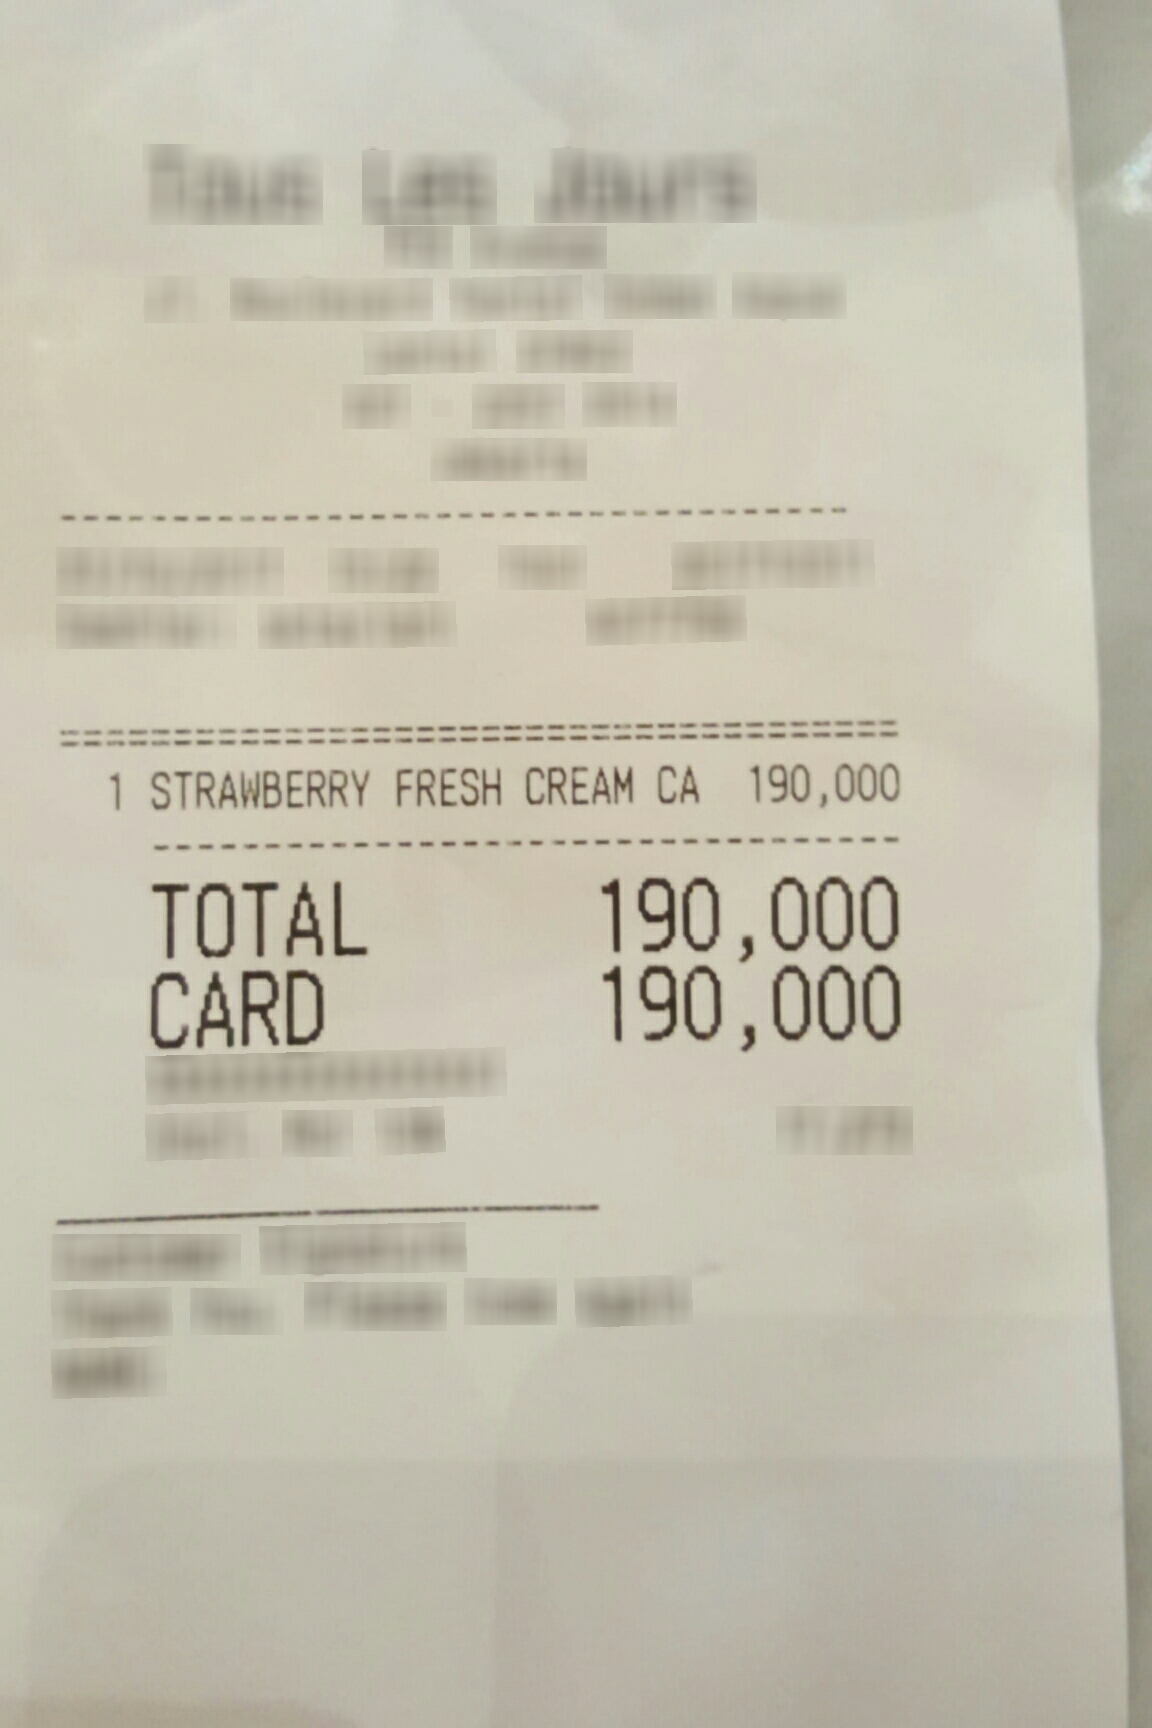
Number of items: 3
Total: 190,000
OCR text regions:
text: TOTAL
text: 190,000
text: CARD
text: 190,000
text: 1
text: STRAWBERRY
text: FRESH
text: CREAM
text: CA
text: 190,000